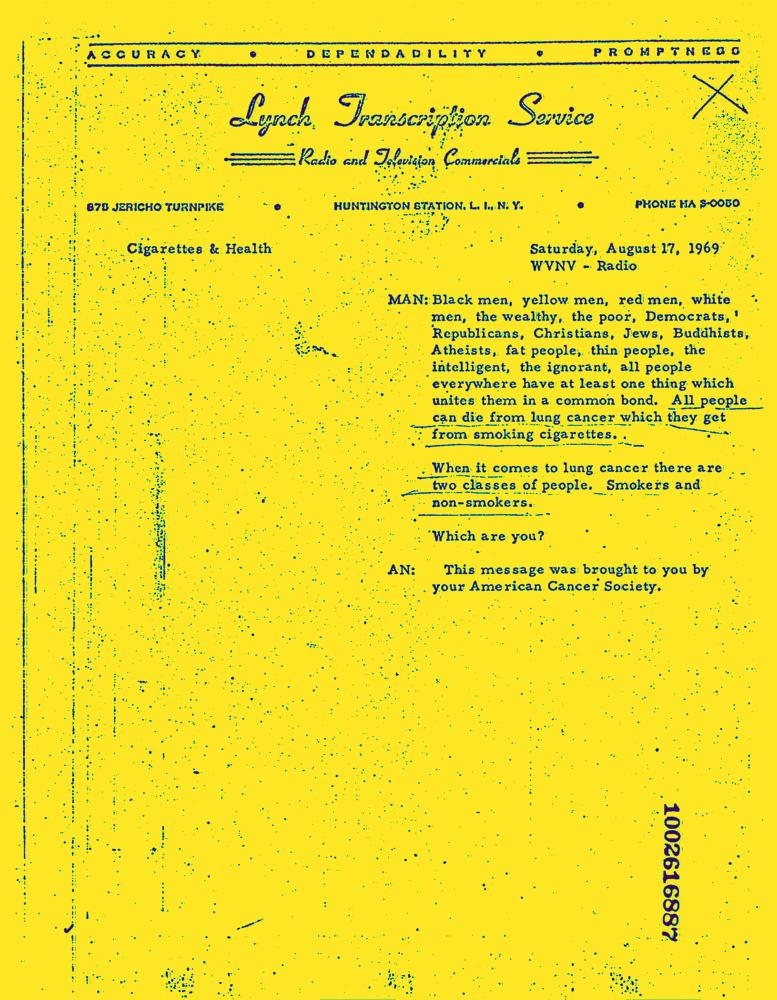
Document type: AD